Question: What might the diagnosis be?
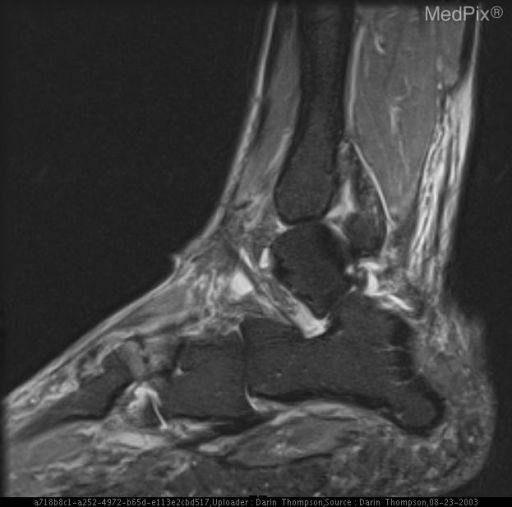
Answer: The possible diagnosis includes -stress fracture
-insufficiency fracture.